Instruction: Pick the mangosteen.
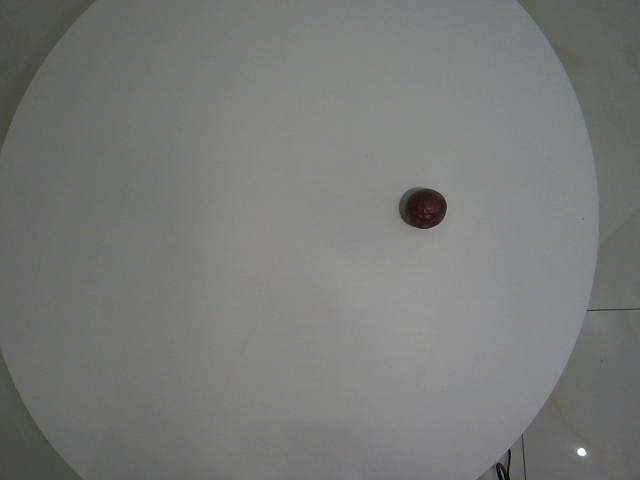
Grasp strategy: vertical